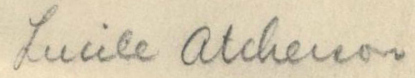
Signature of: lucile atcherson curtis